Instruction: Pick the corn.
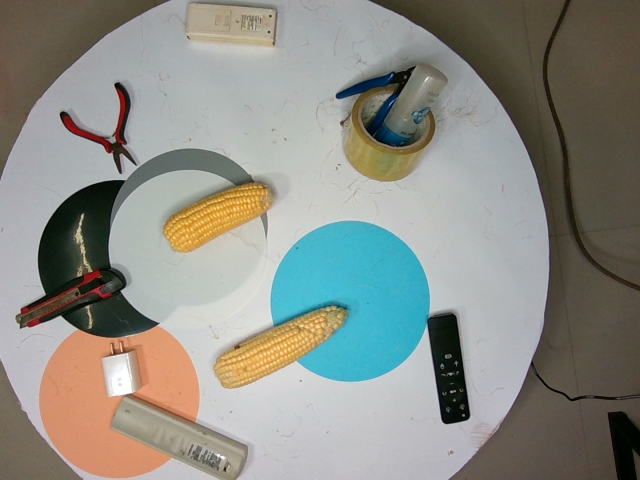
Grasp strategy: vertical